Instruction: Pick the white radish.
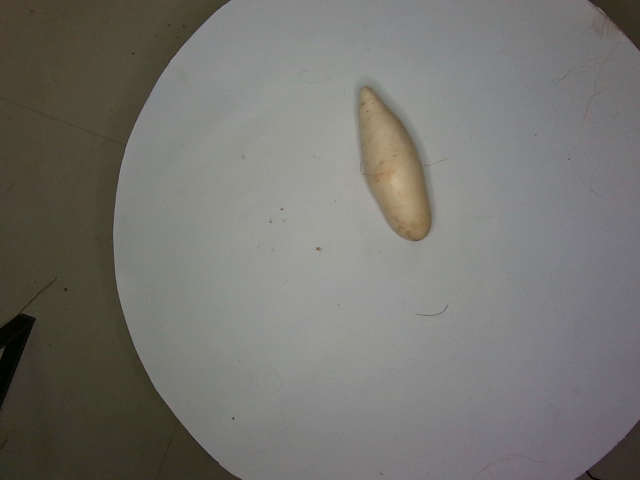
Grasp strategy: vertical